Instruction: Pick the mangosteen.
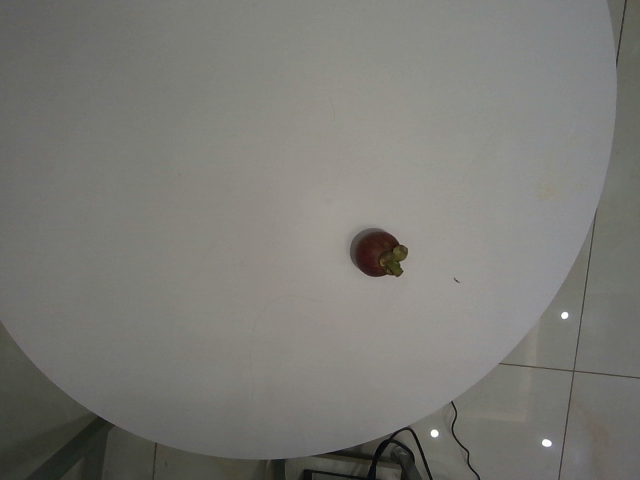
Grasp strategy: vertical